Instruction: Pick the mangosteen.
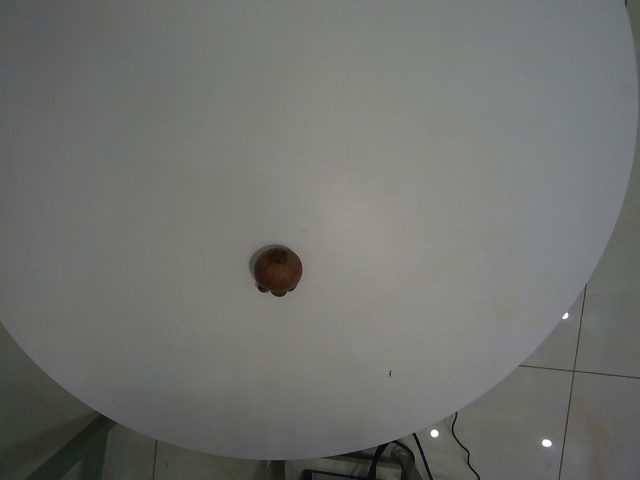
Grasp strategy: vertical